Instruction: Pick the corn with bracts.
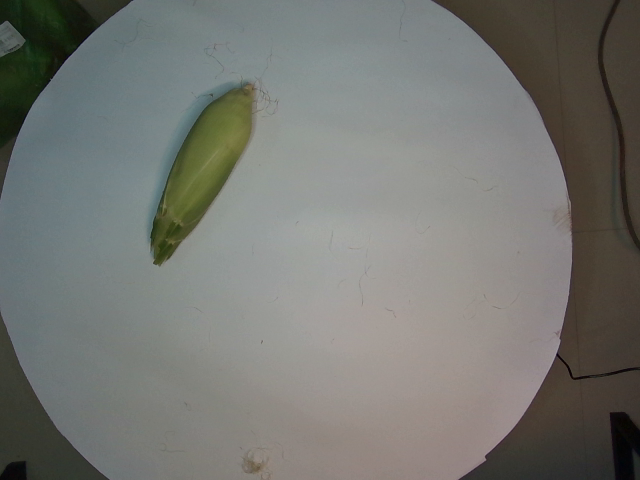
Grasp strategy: vertical